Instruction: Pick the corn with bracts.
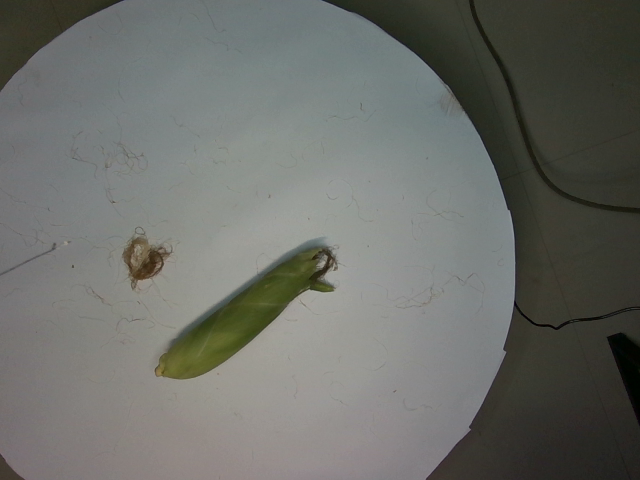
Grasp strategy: vertical